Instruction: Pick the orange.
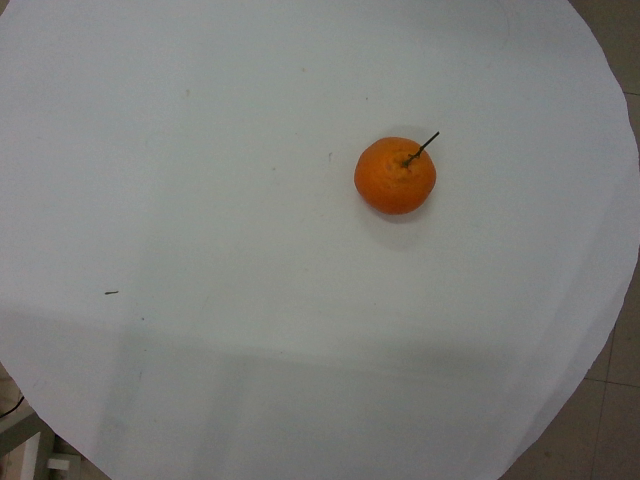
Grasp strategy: vertical